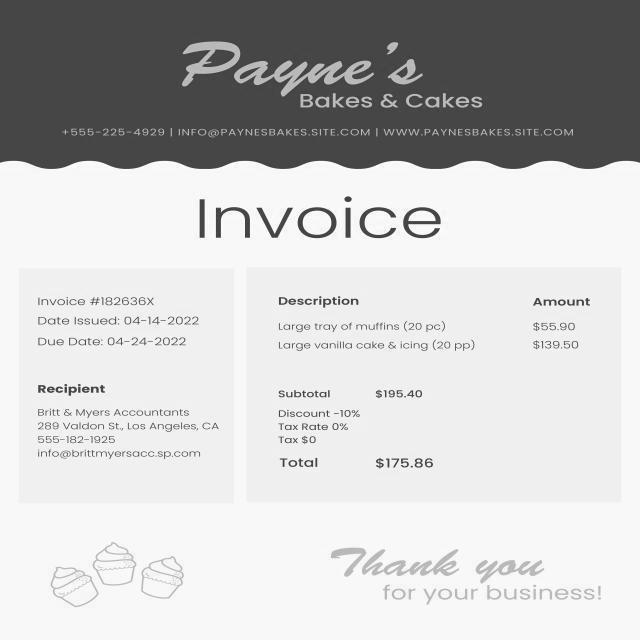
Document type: Invoice